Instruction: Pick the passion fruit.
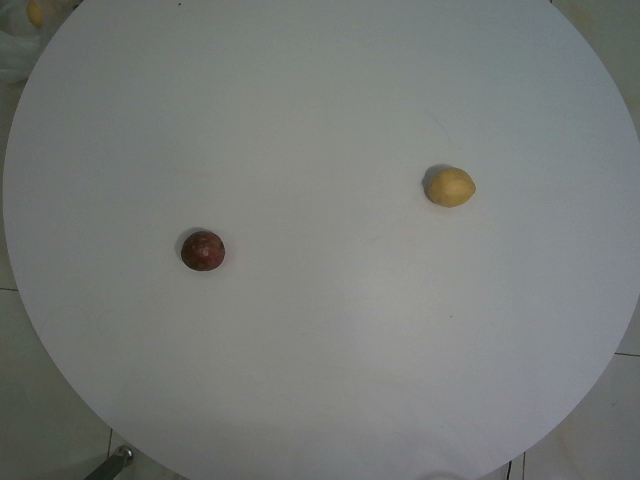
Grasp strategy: vertical